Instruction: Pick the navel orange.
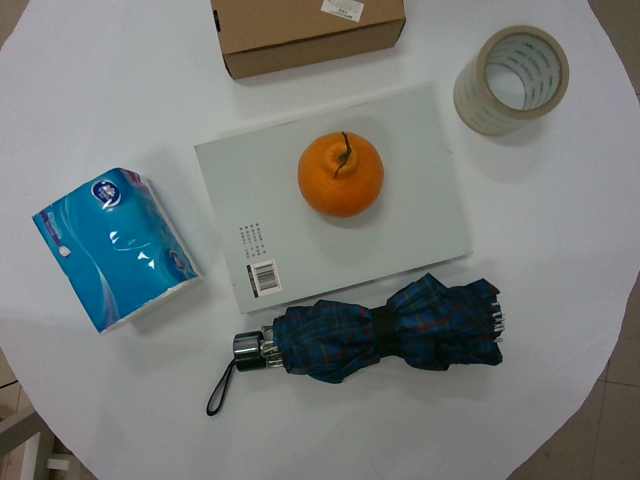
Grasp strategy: vertical